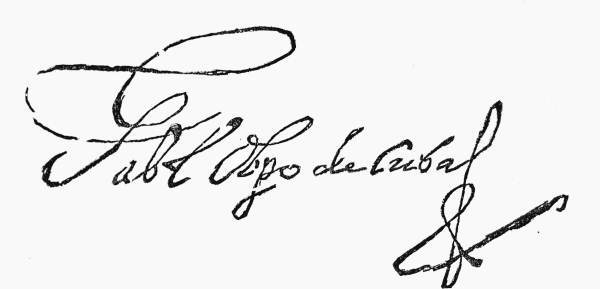
Signature of: gabriel díaz de vara calderón